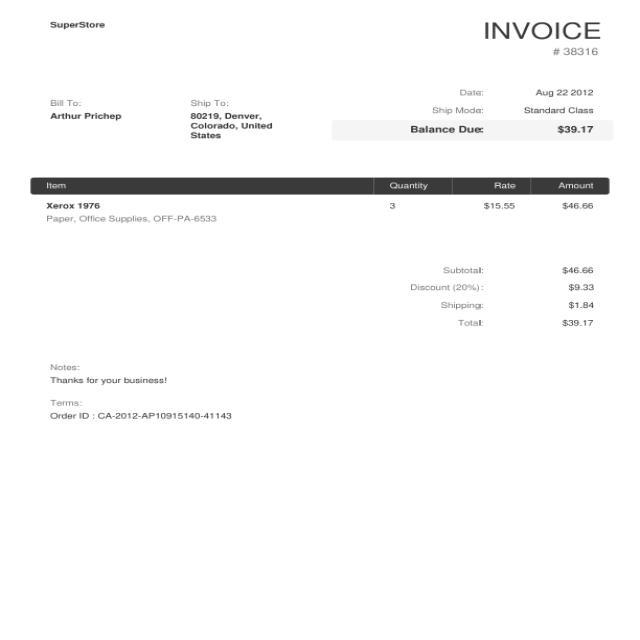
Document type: Invoice